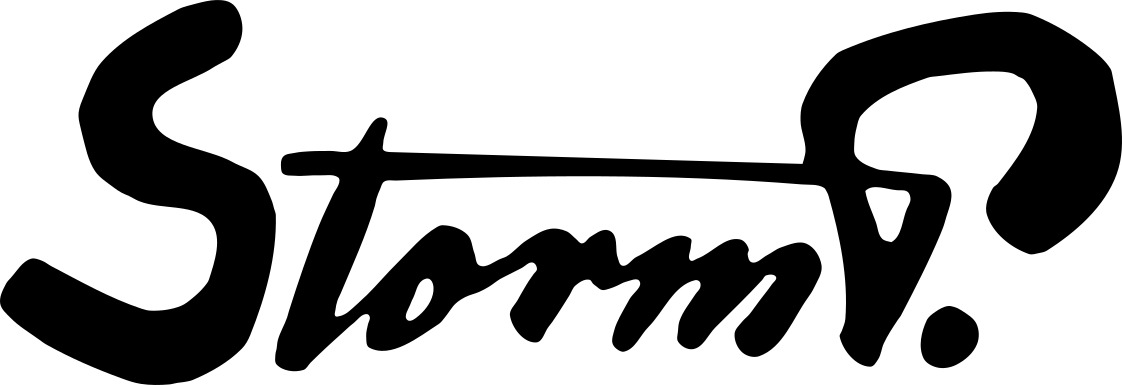
Signature of: robert storm petersen